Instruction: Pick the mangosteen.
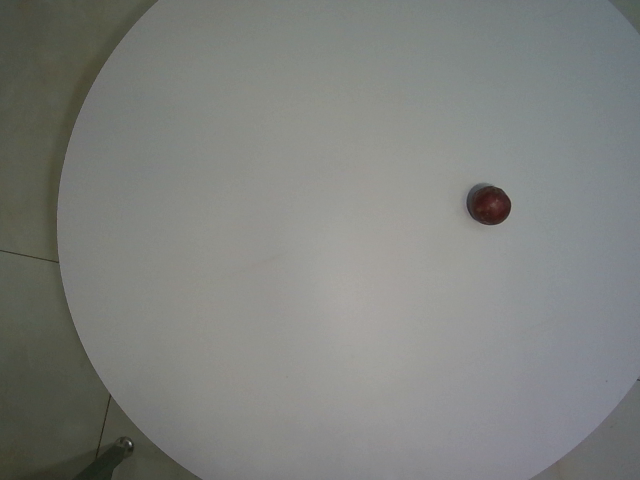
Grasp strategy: vertical